Question: What is the potential diagnosis?
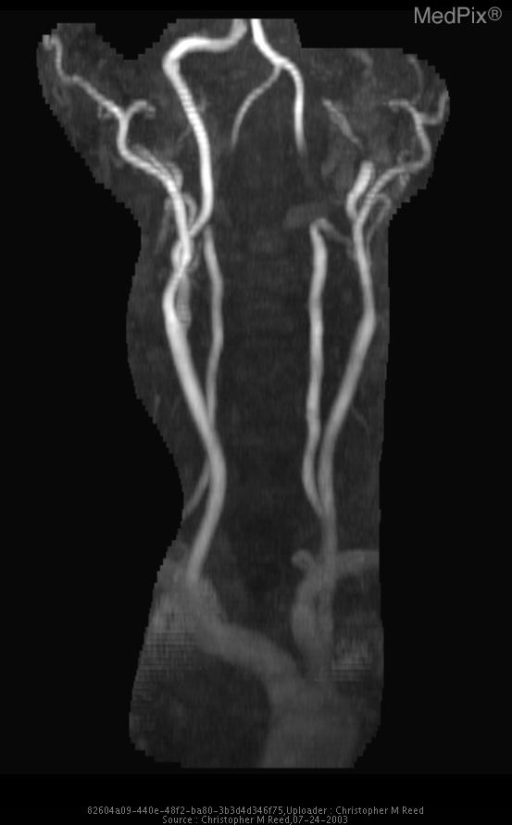
Answer: The possible diagnosis includes Left Internal Carotid Artery Occlusion.